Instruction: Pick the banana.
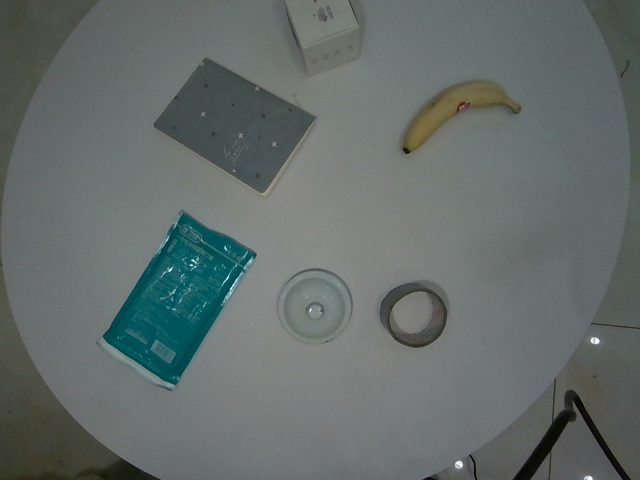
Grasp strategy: vertical